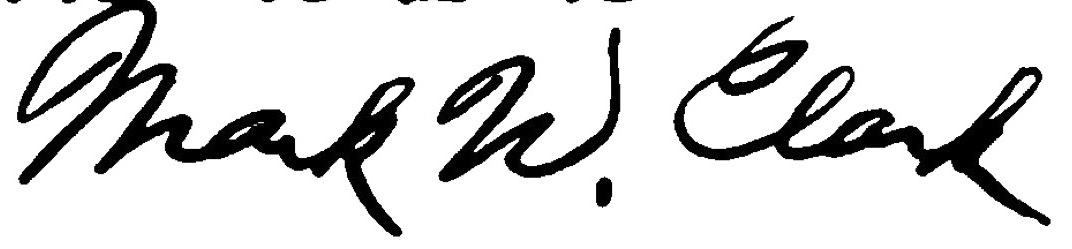
Signature of: mark w clark